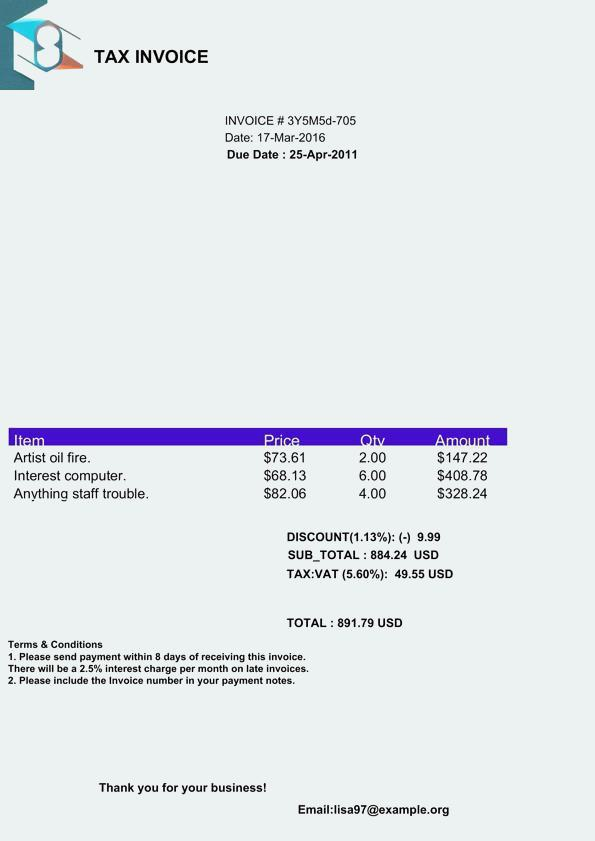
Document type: Invoice